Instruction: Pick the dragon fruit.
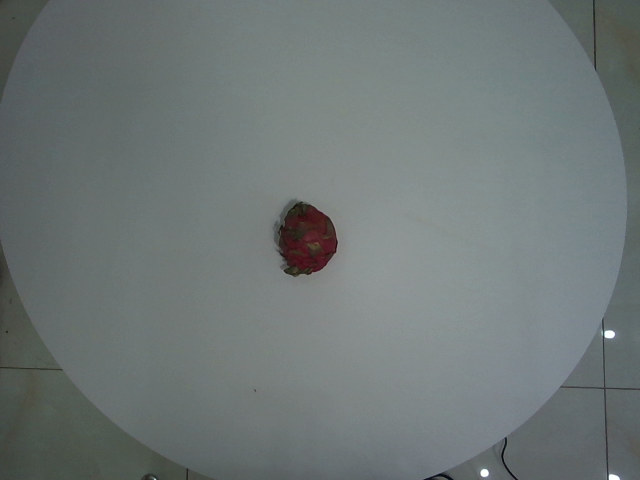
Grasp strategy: vertical